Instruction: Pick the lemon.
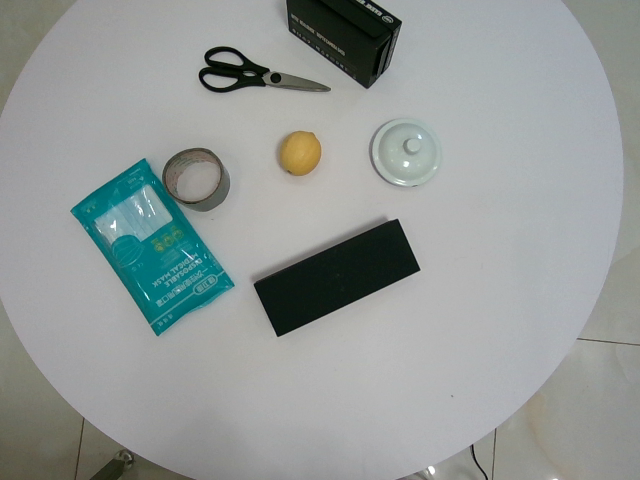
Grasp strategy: vertical